Question: What is the property identification or parcel number listed?
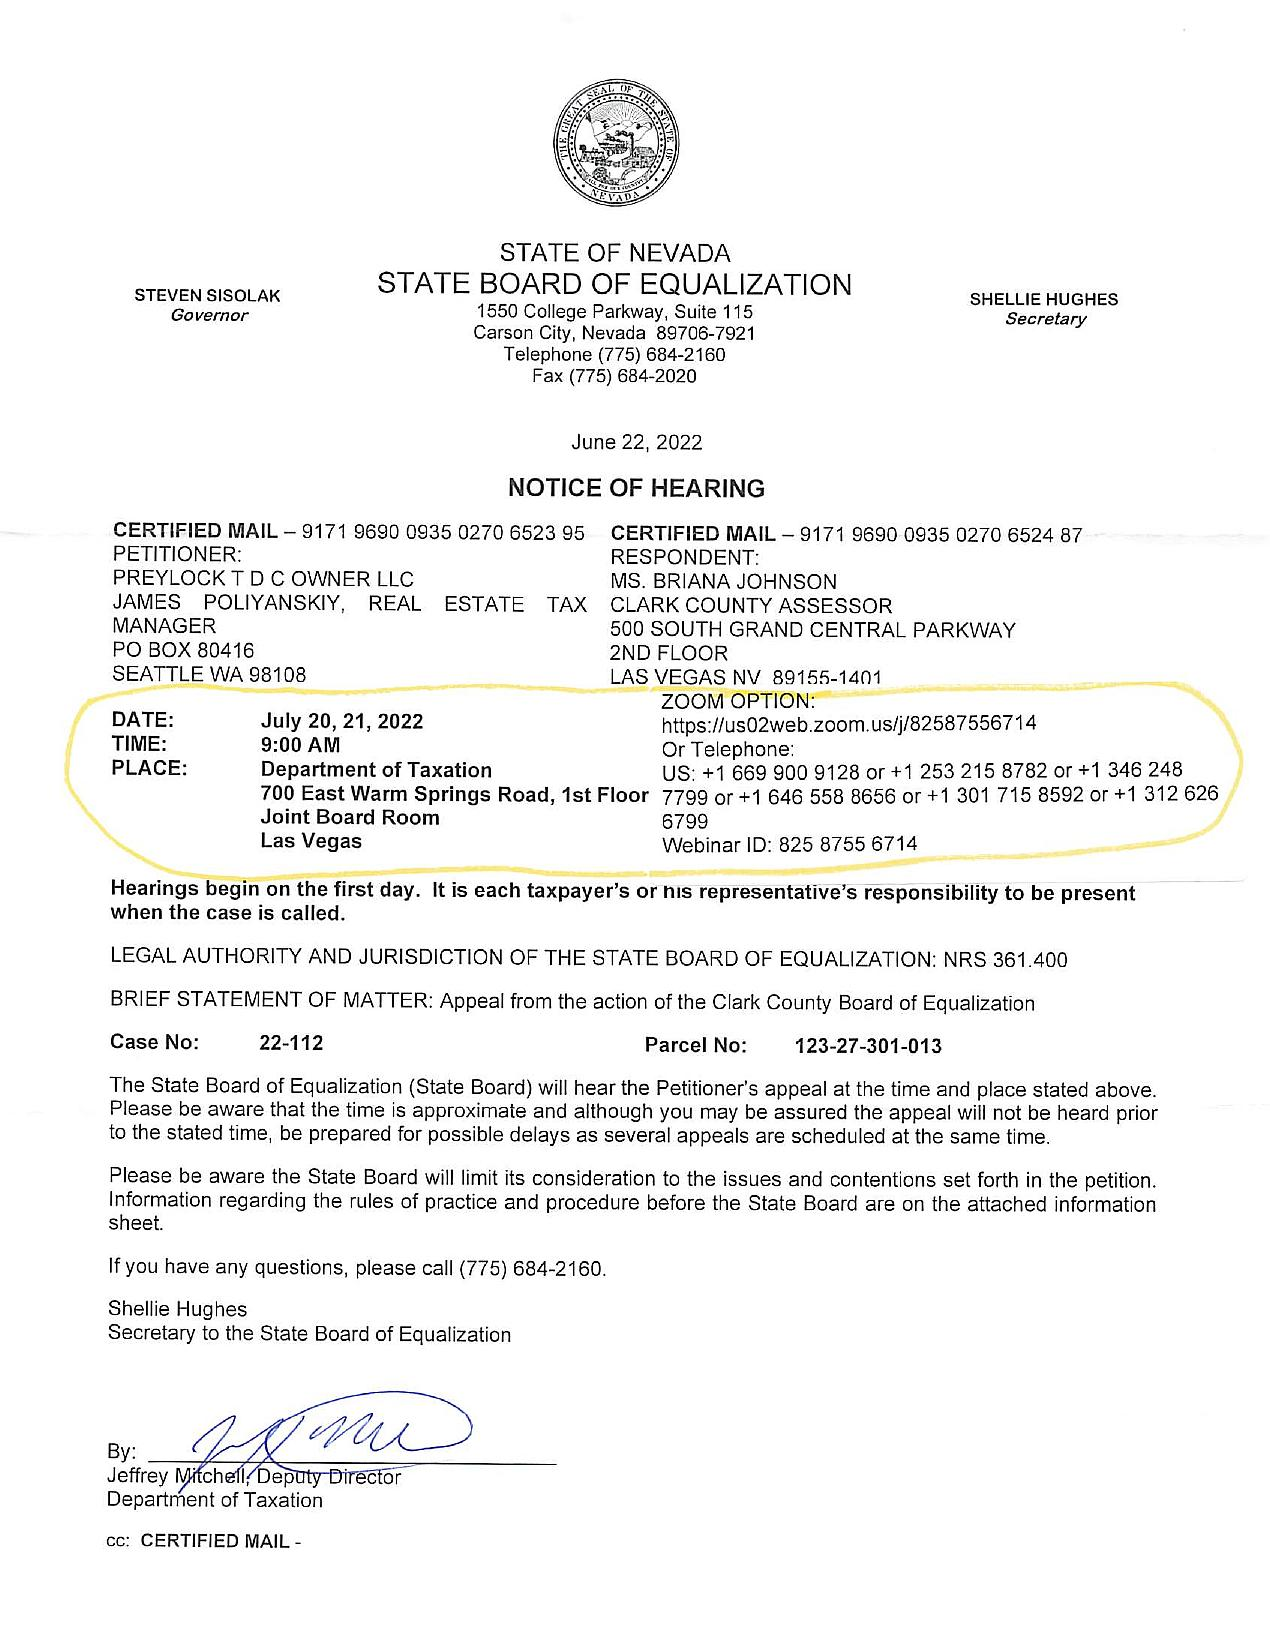
Answer: "123-27-301-013"